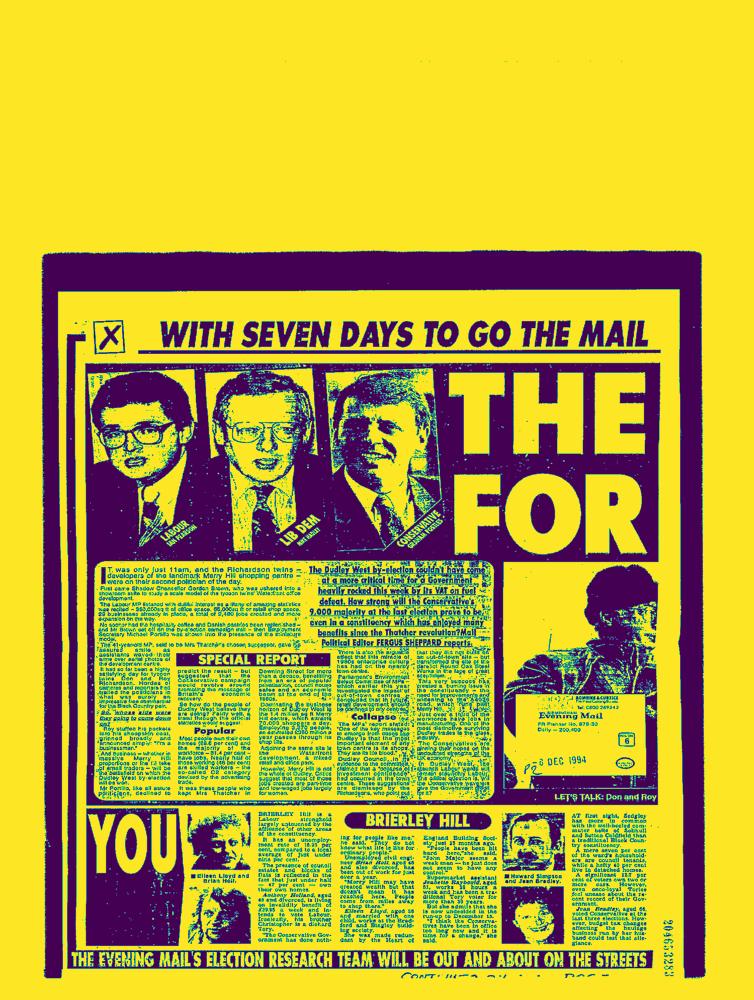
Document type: News-Article